Question: Which state is mentioned in the document?
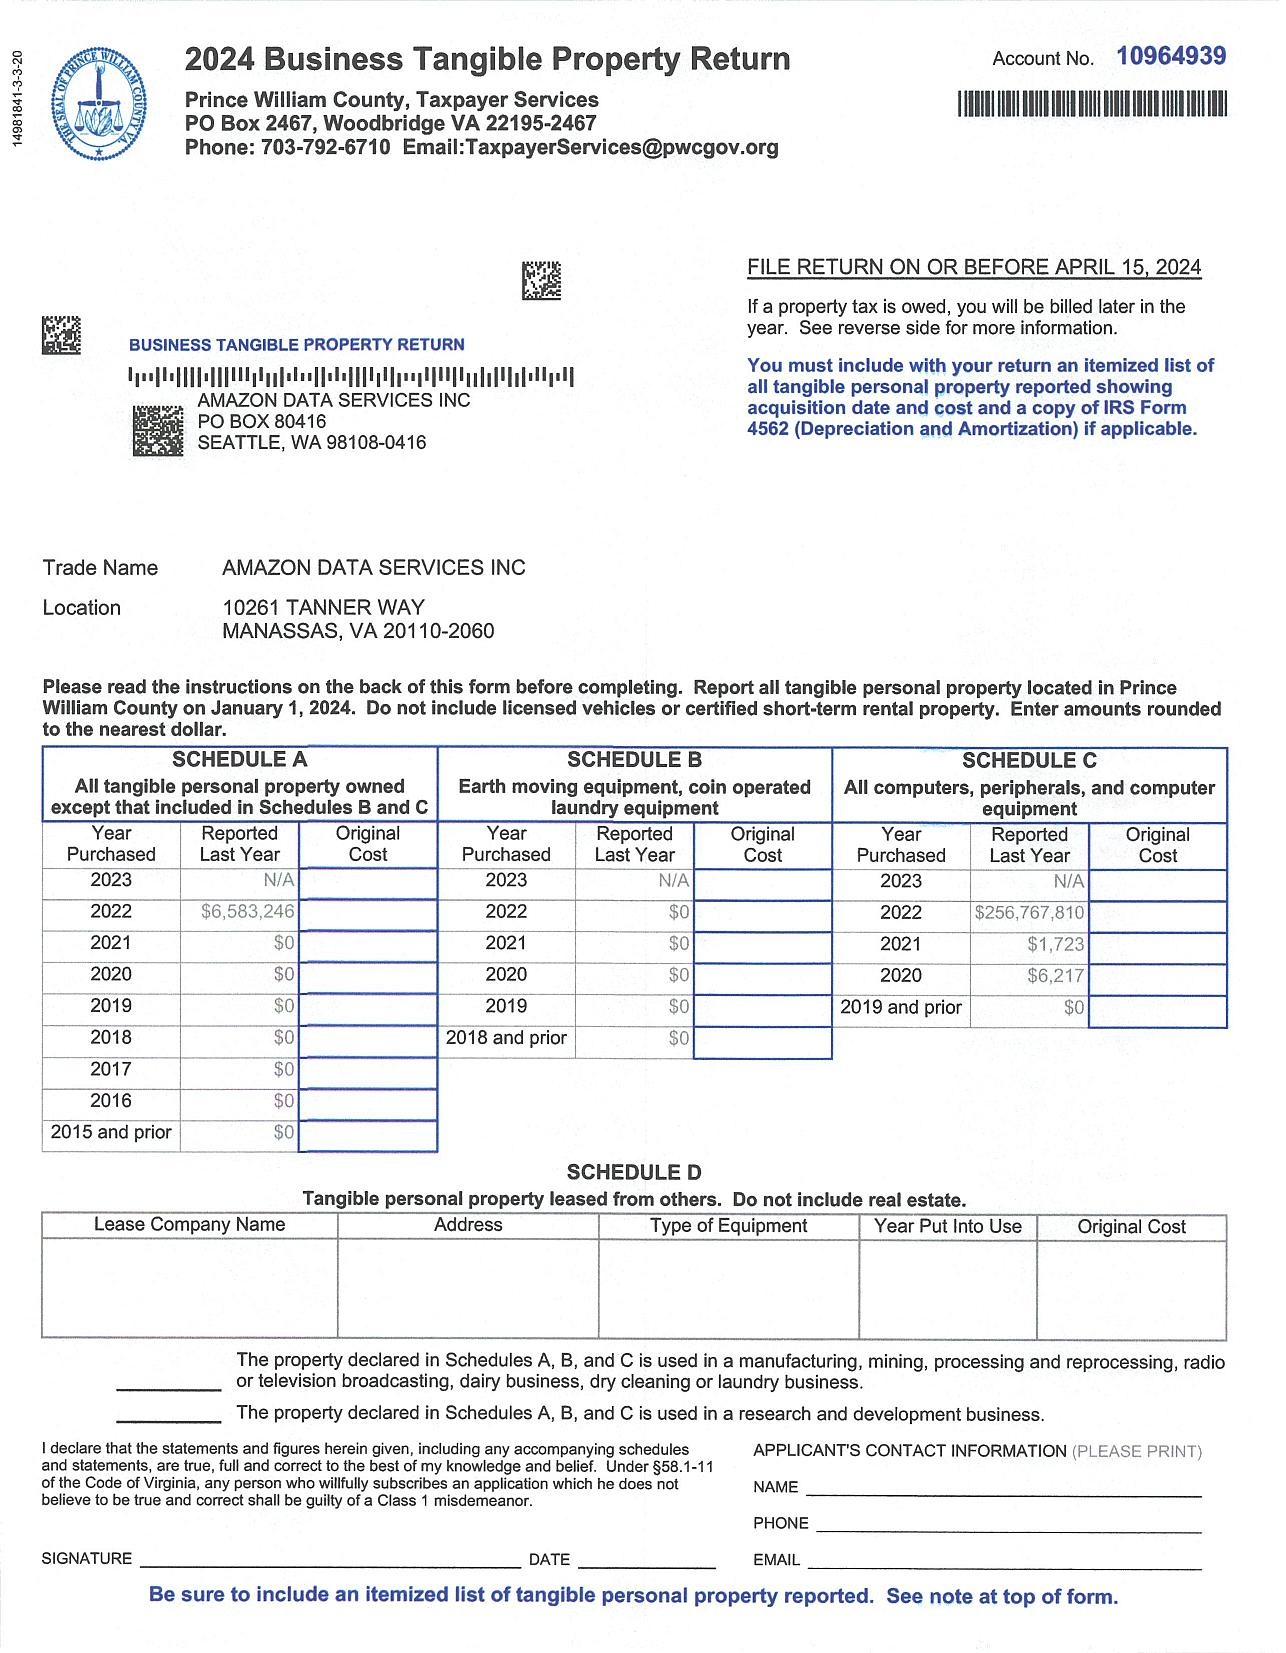
Answer: "VA"